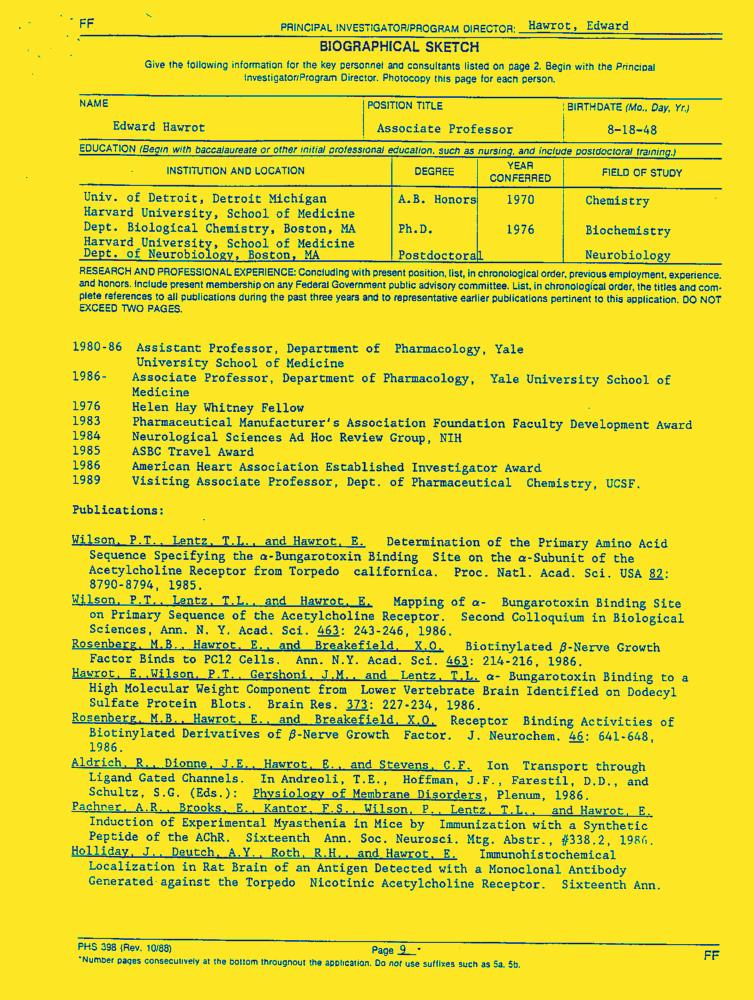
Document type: Resume-Doc